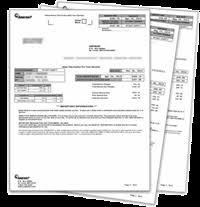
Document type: Invoice